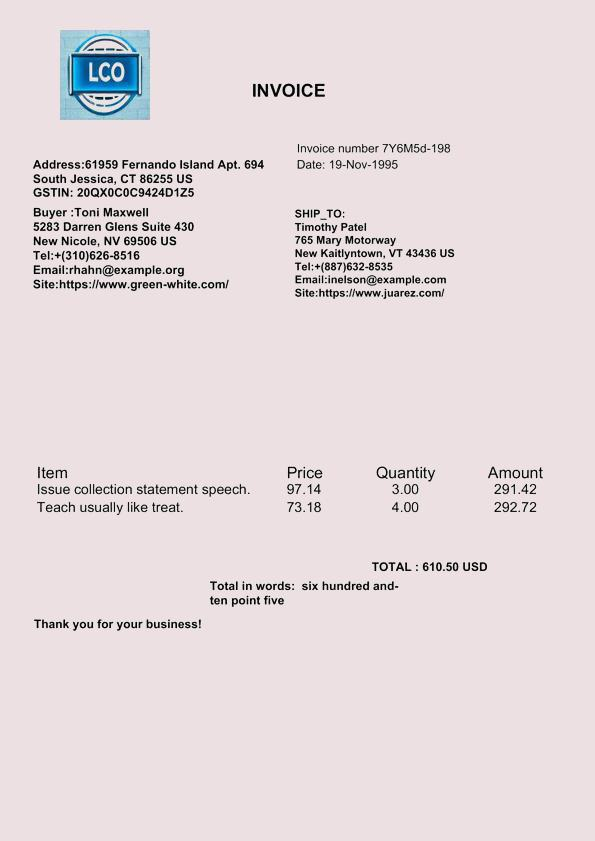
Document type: Invoice